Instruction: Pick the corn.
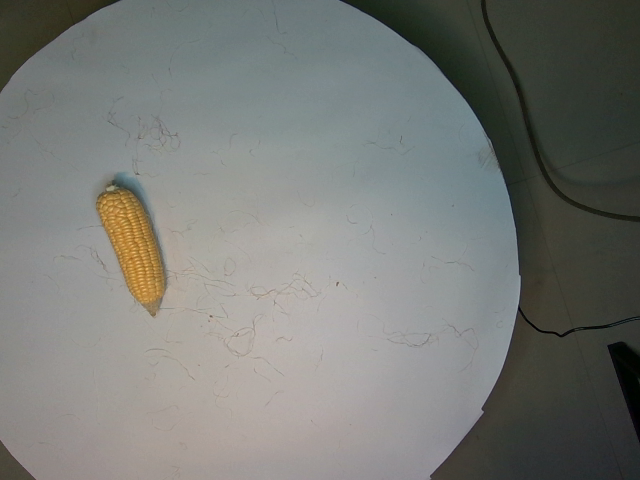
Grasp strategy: vertical